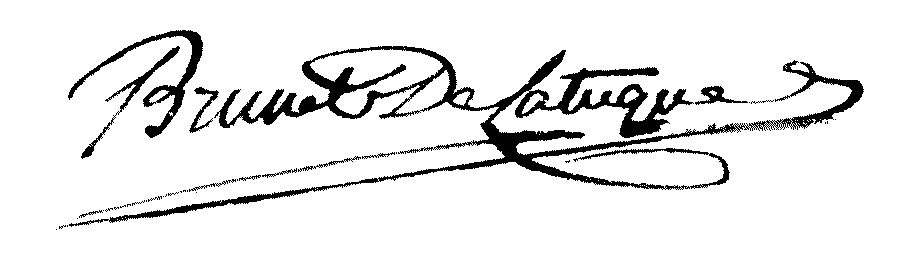
Signature of: pierre brunet de latuque